Question: In what way does the history help explain the case?
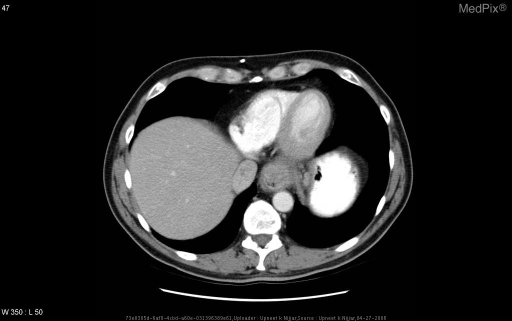
Answer: The patient's history of 2 week h/o of dysphagia to solids and hematemesis
PMH: HTN
PSH: none
Meds: Atenolol
ALL: Carbamazepine
SH: no tobacco or EtOH use is key in understanding the case.